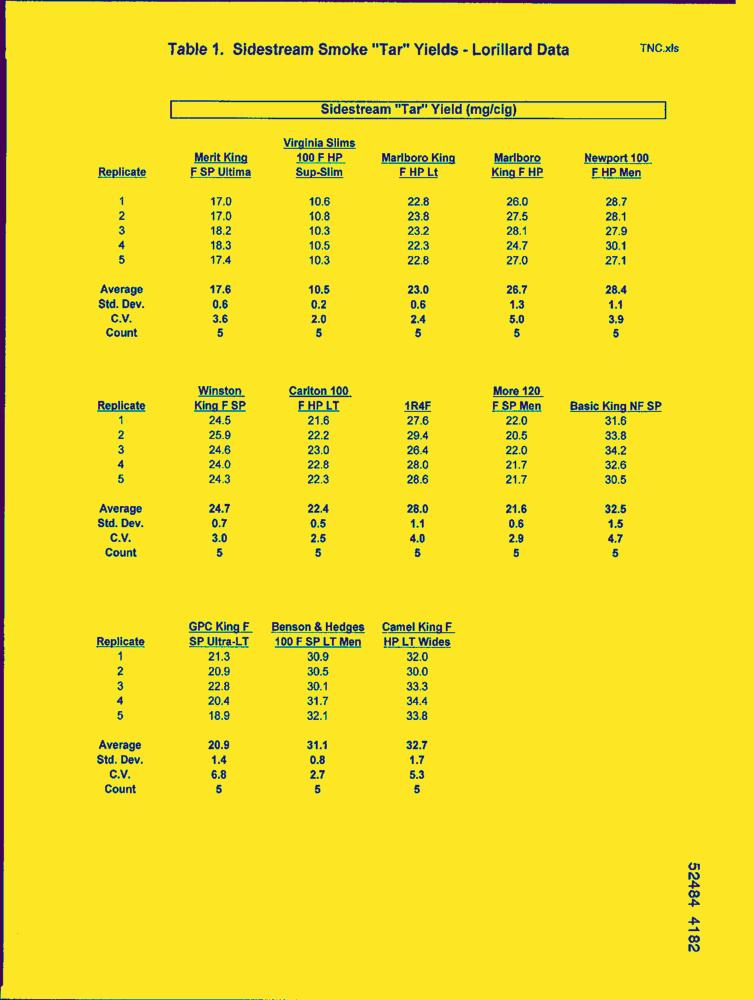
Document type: AD